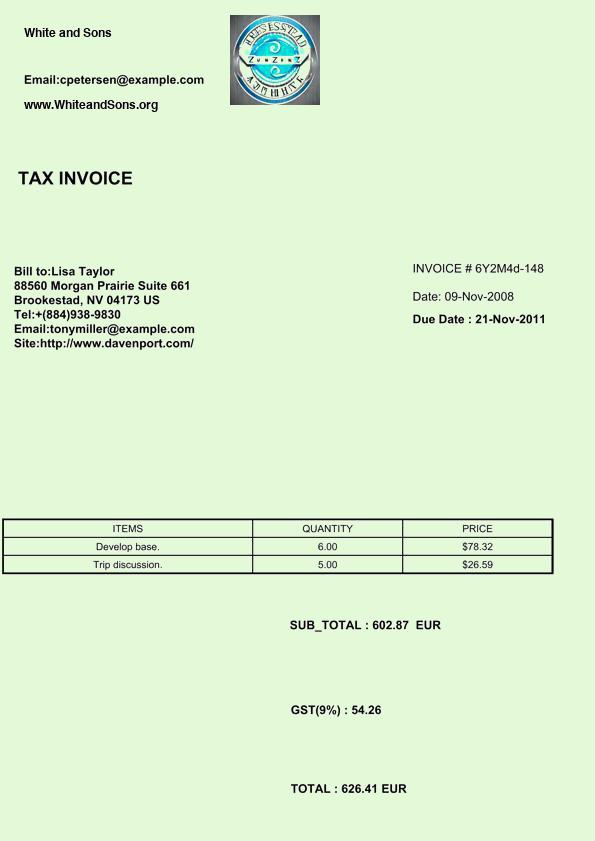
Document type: Invoice